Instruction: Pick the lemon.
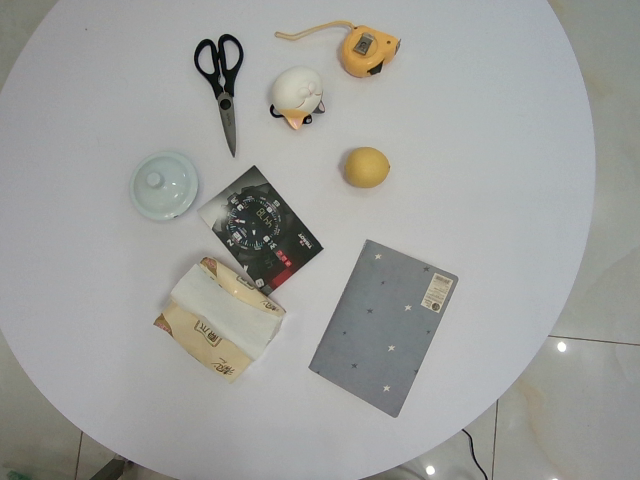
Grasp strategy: vertical